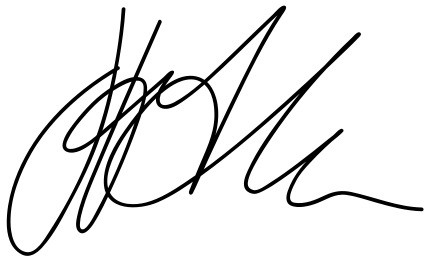
Signature of: jennifer granholm